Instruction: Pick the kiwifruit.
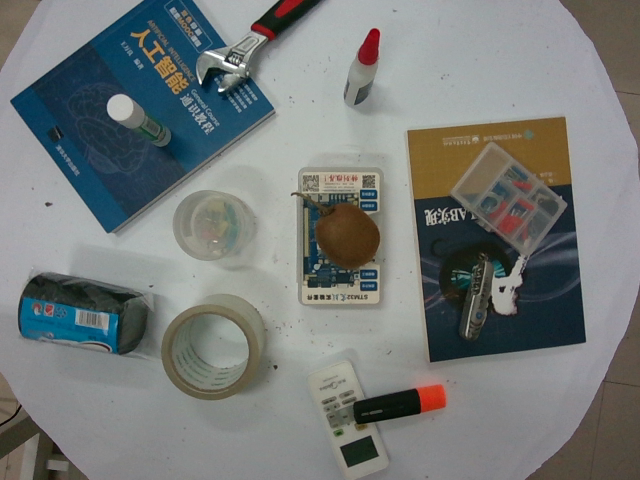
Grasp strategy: vertical